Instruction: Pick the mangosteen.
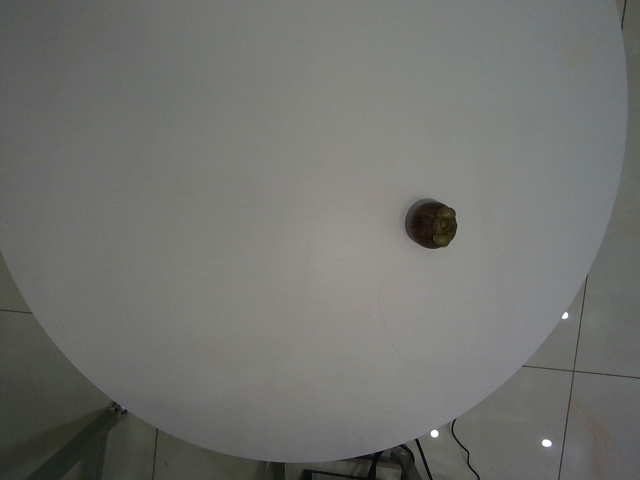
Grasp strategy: vertical